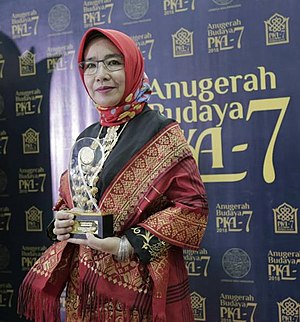
English: Indonesian Poetess Deknong Kemalawati at the Banda Aceh Cultural Prize Award Ceremony (2018)